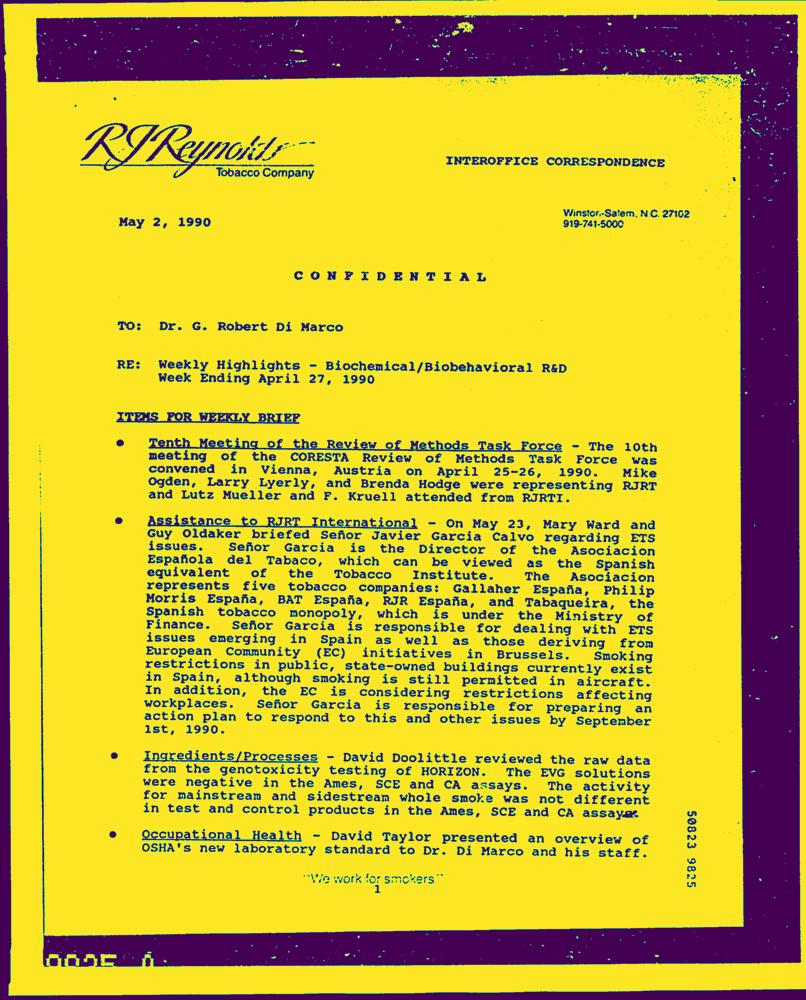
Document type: Letter-Doc